Question: What type of tax is indicated in the document, personal property or real estate?
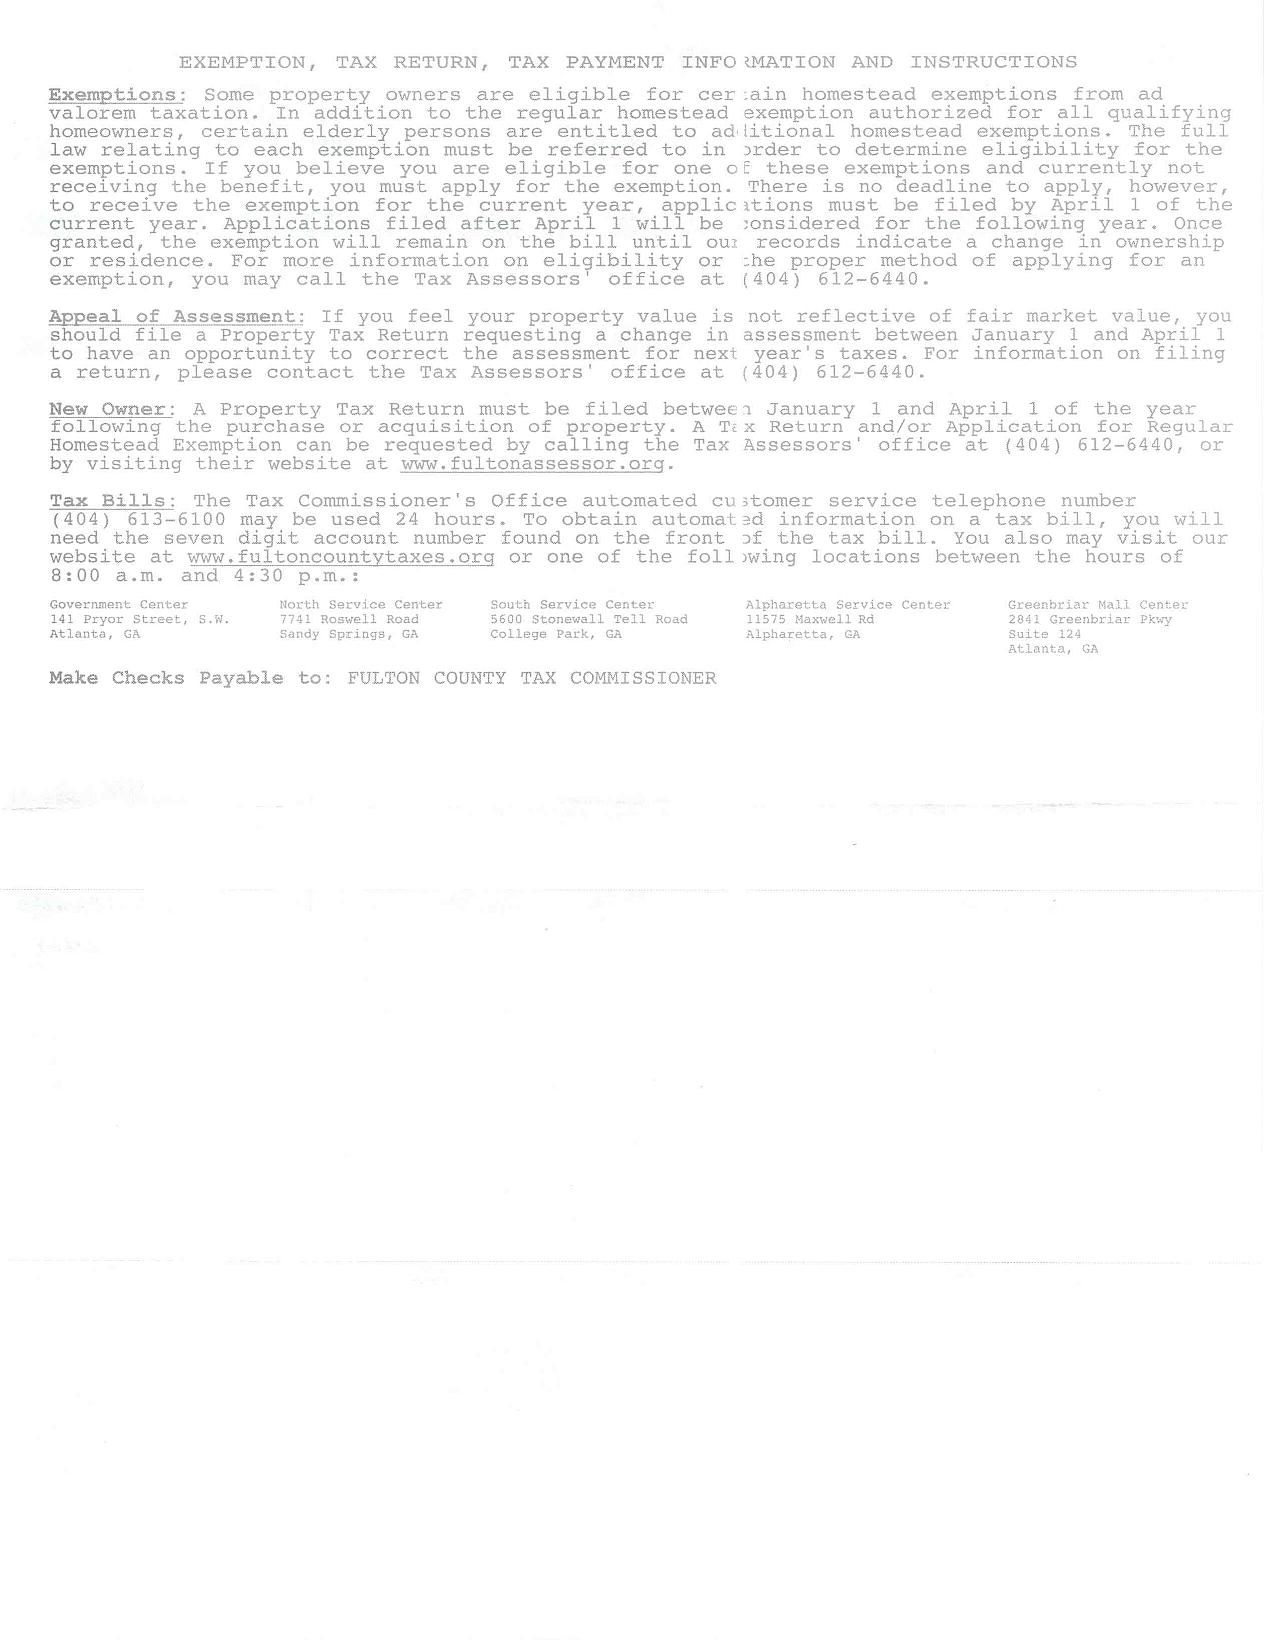
Answer: "Real Estate Tax"